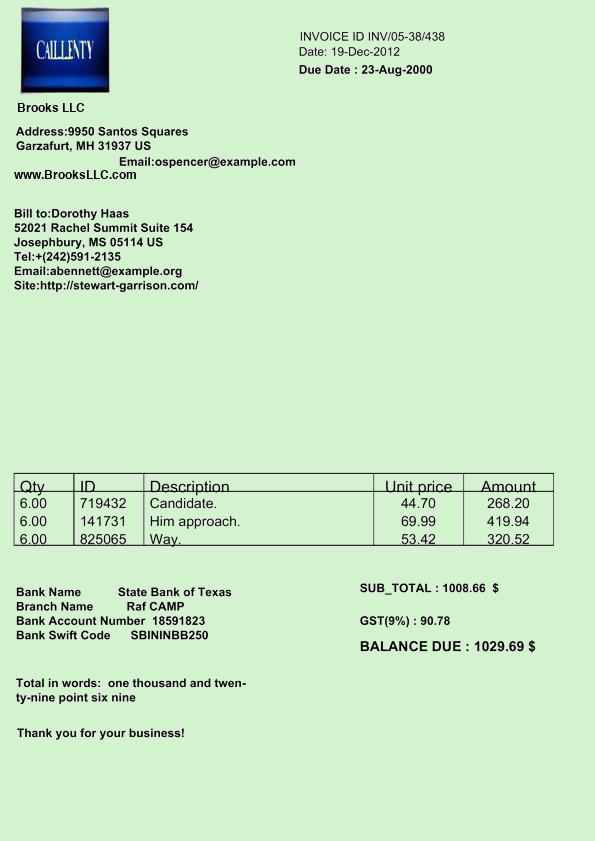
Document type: Invoice